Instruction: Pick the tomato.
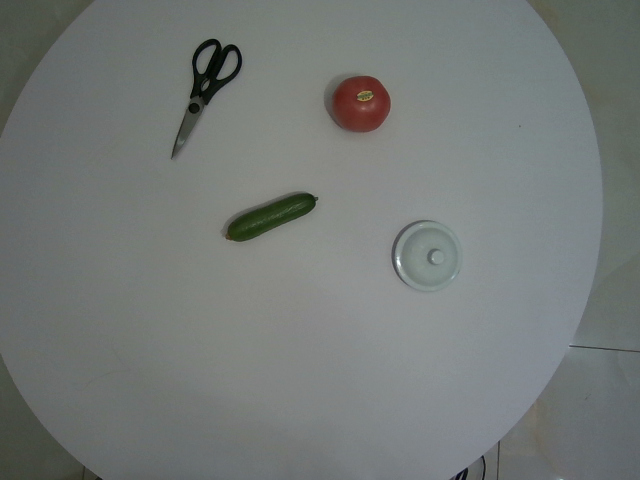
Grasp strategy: vertical